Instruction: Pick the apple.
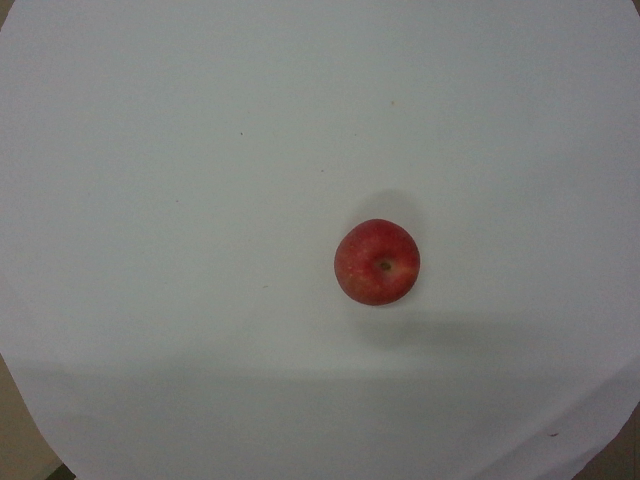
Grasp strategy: vertical